Question: Talk about the condition:
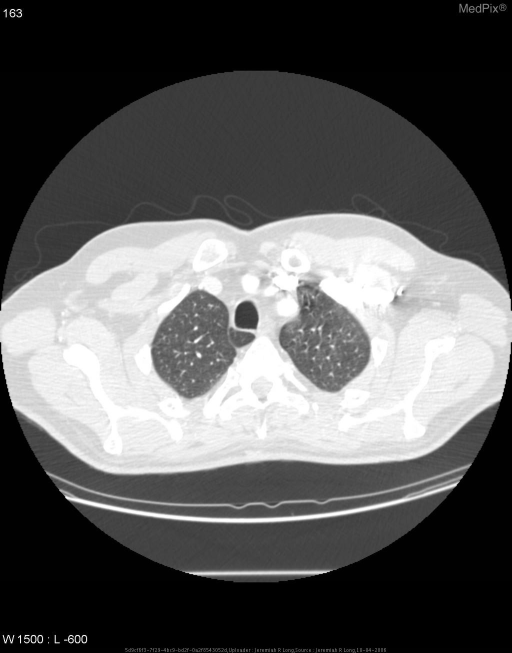
Answer: The disease is discussed as: The azygous fissure is a common variant, occurring in about 1% of the population.  It occurs from the failure of normal migration of the azygous vein from the chest wall to its usual location.  The resulting fissure is caused by the invagination of both the visceral and parietal pleura.  There is still normal architecture, vascular, and bronchial supply to this region of lung.